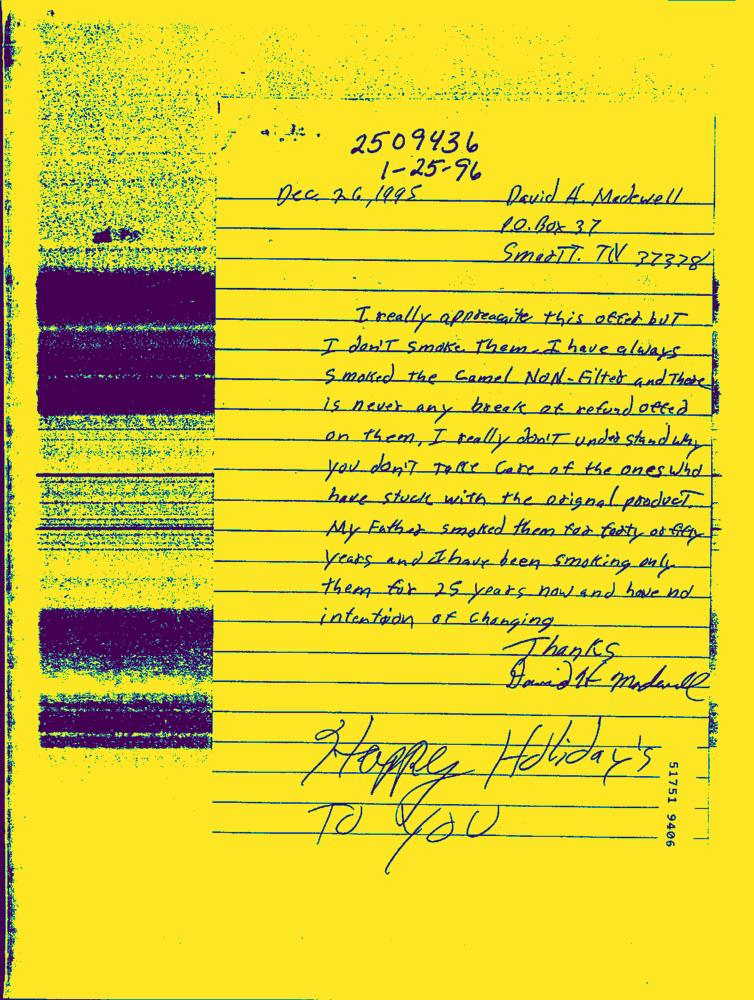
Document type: Hand-Written